Question: Talk about the condition:
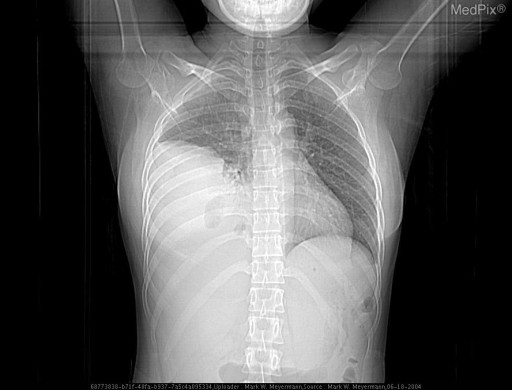
Answer: The disease is discussed as: Rhabdomyosarcomas describe sarcomas of skeletal muscle. Rhabdomyosarcoma has two forms, embryonal and alveolar. Embryonal is the most common form of this tumor in children and young adolescents, and occurs in head, neck, retroperitoneum, genitourinary system, and rarely in the extremities. Metastasis is frequent and prognosis is poor. Alveolar rhabdomyosarcoma tends to occur in older children and adolescents and metastasis is common. Without recurrent metastasis, survival may be 80% or higher. Treatment includes surgery, chemotherapy, radiation therapy, bone marrow transplant, and clinical trials.